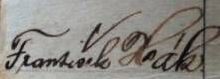
Signature of: františek hák